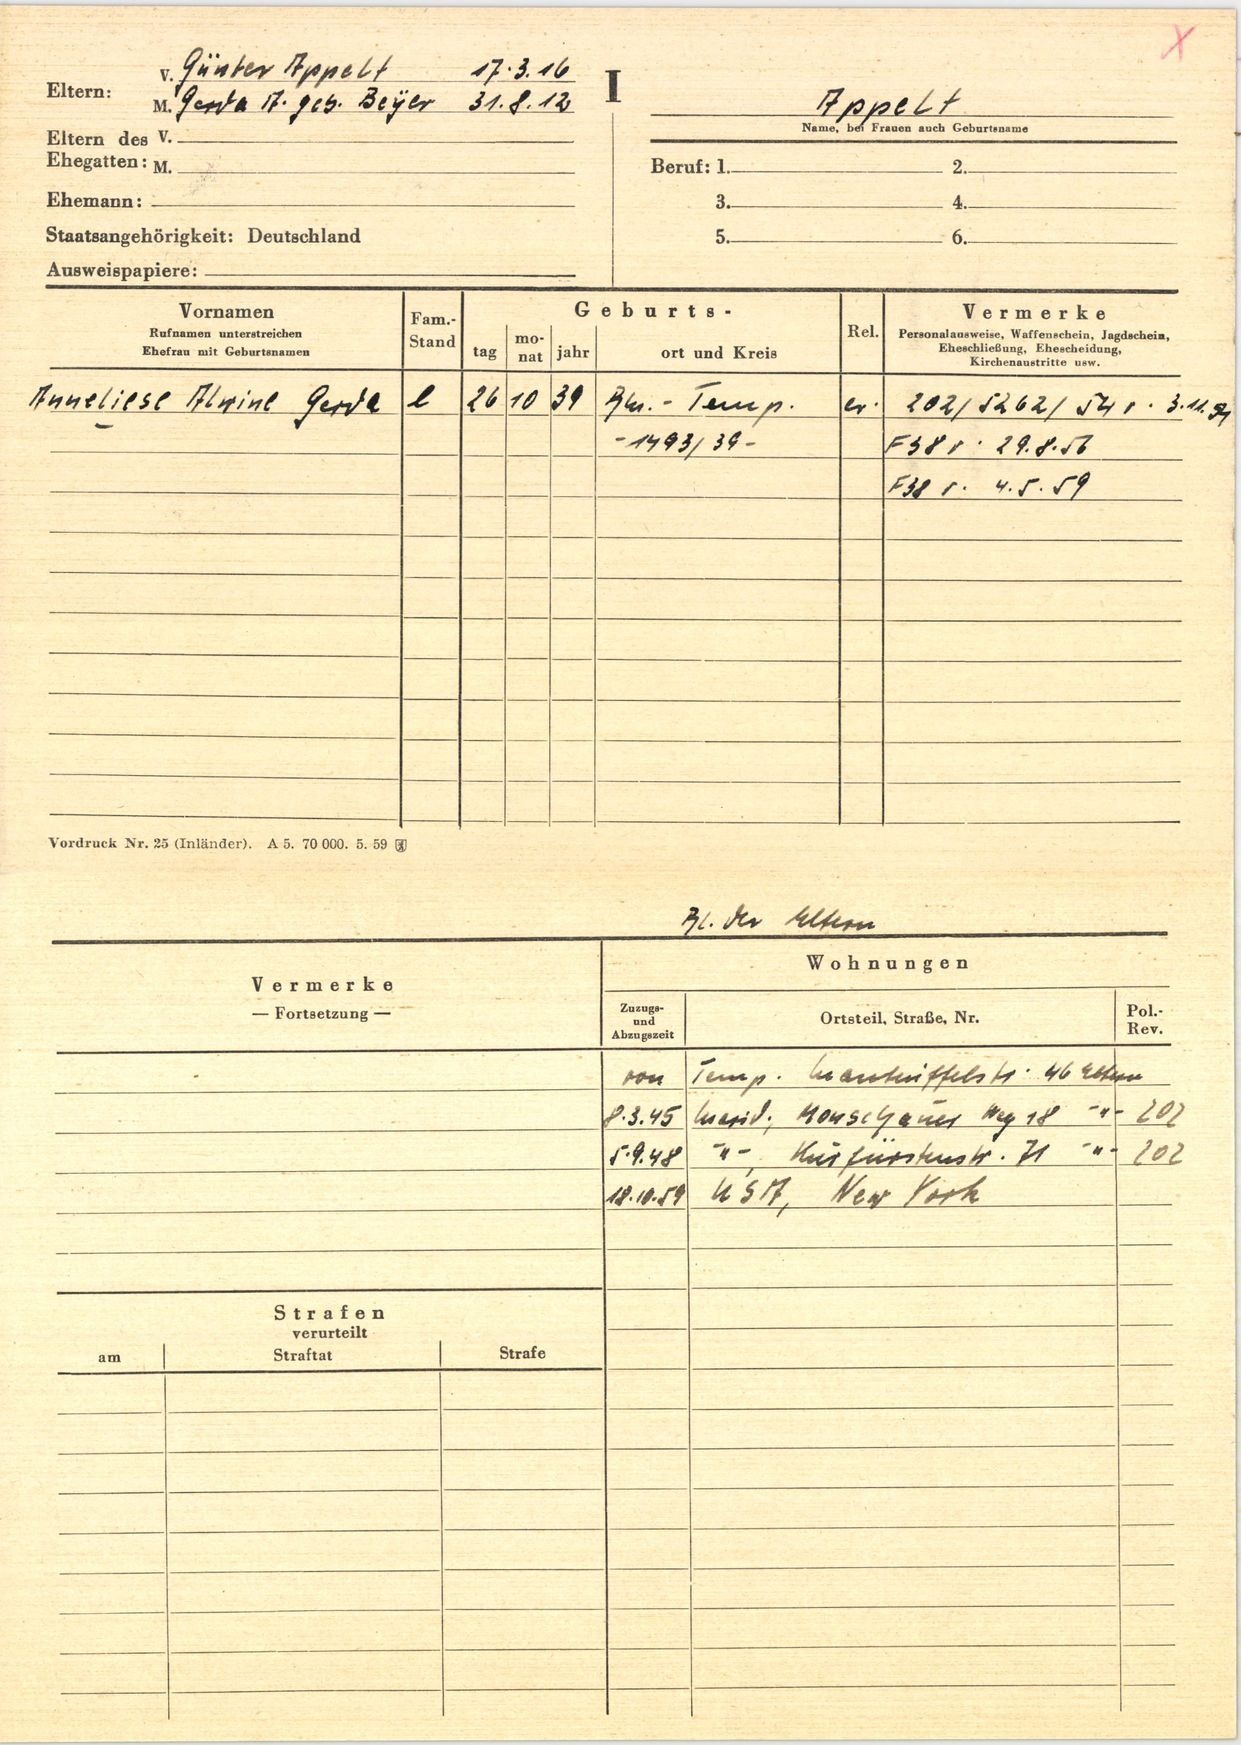
Appelt